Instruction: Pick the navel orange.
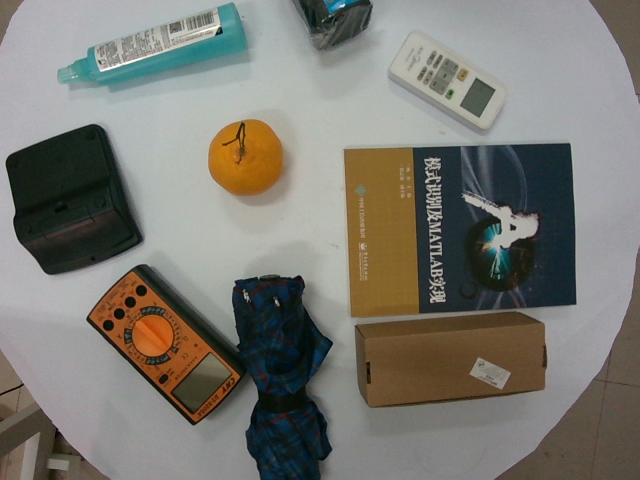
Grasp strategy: vertical